Question: Talk about the condition:
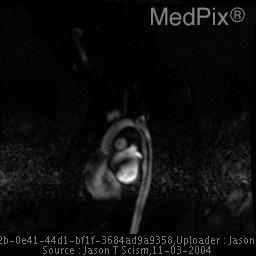
Answer: The disease is discussed as: The term coarctation is derived from the Latin word coarctation, meaning a drawing or pressing together. In medical terminology, coarctation refers to a localized narrowing of the lumen of a vessel producing an obstruction to flow.   Coarctation of the aorta typically occurs in the "juxta-ductal" part of the aorta, or the part near where the ductus arteriosus attaches near the aortic isthmus. Depending on the exact location of the constriction of the aorta, it can be classified as either preductal / isthmic (infantile) coarctation or postductal / juxtaductal (adult type) coarctation. The most frequently encountered type is the postductal / juxtaductal variety.  In the postductal type, the area of the coarctation is located at, or just distal to, the level of the left subclavian artery and ductus arteriosus and usually is short and discrete. In the rarer second type, (preductal, isthmic, or infantile) the area of narrowing usually lies proximal to the ductus arteriosus, somewhere between the left subclavian artery and the left carotid artery. Preductal coarctation is associated with an increased incidence of cardiac defects, and as preductal coarctations do not significantly alter normal fetal blood flow patterns, no collaterals form in utero hence they are typically not seen later in life. Several surgical methods of repair are employed, including end-to-end reanastomosis, subclavian flap aortoplasty, prosthetic patch onlay grafts, and interposition grafts.    Usually, the presence of coarctation alone is indication for an operation. Several techniques are currently used to repair coarctation of the aorta and the method of repair employed is usually tailored specifically to each patient.  Follow-up for these patients depends upon the clinical response to the intervention. The most common complications after coarctation repair are late restenosis and aneurysm formation at the repair site. One of the most common methods of repair of coarctation of the aorta is resection of the involved segment with end-to-end reanastomosis.  Some of the benefits of this particular technique include avoidance of prosthetic materials, excision of ductal tissue, preservation of the left subclavian artery, and relief of left ventricular outflow obstruction.  The current trend in management is to attempt a corrective surgery in neonates and to try transcatheter balloon dilation before surgery in older children and adults. Recently, treatment of aortic coarctation by percutatious catheter interventions has become more widespread, using both balloon dilation and primary stent implantation techniques. These techniques were first regarded mainly as a procedure for the treatment of recurrent coarctation. However, they have gained more widespread acceptance as a procedure for both the unoperated lesions and the recurrent coarctation / restenosis at the site of the procedure. Restenosis is a common complication and is often associated with post stenotic aneurismal dilatation. Follow-up imaging to assess for post surgical success and assessment of potential late complications can be accomplished using various modalities.  Adequate visualization of the entire arch is needed.  Angiography remain the gold standard, however noninvasive imaging with magnetic resonance imaging (MRI) and magnetic resonance angiography (MRA) is becoming more popular.